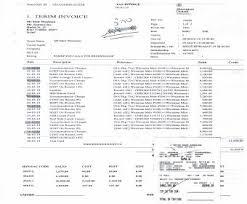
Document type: Invoice